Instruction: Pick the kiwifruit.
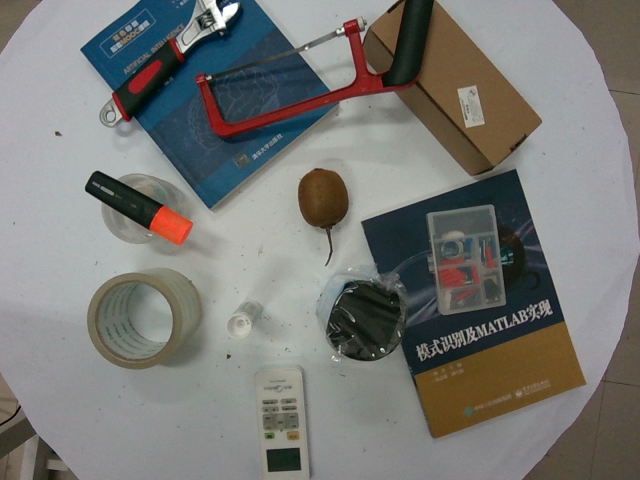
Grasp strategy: vertical